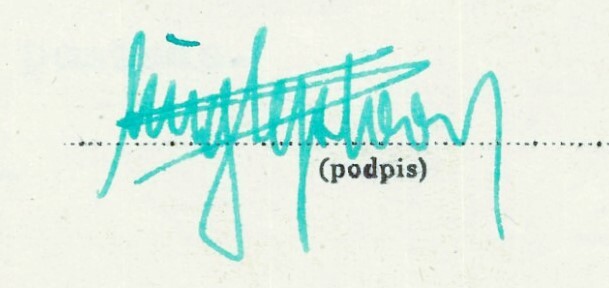
Signature of: eugeniusz pepłowski